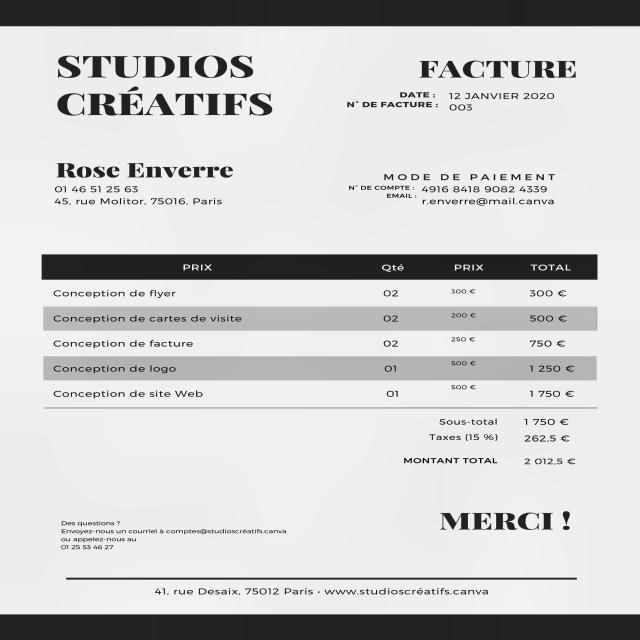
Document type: Invoice